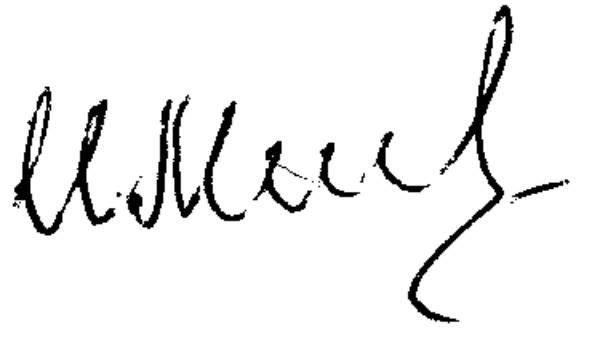
Signature of: ivan melnikov